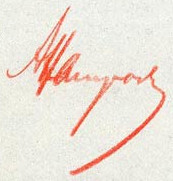
Signature of: veli ibraimov